Question: What is the main concern?
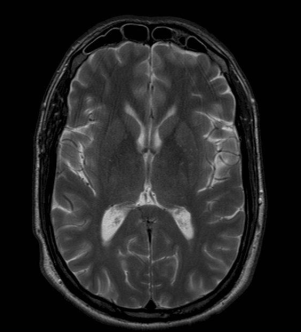
Answer: The findings suggest •  Lateral geniculate body - abnormal signal and enhancement
•  Additional periventricular lesions. Lesion in the left lateral geniculate body. The patient might have a history of 42 y.o. combat fighter pilot c/o "blind spot" - sudden onset  six days ago and lasted about four hours.  Previous Hx of a similar episode several years ago..